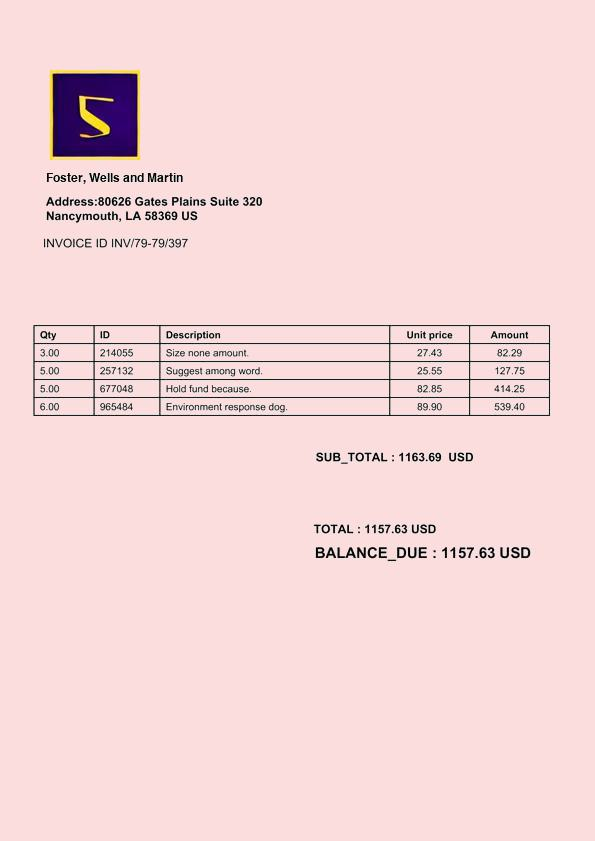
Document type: Invoice